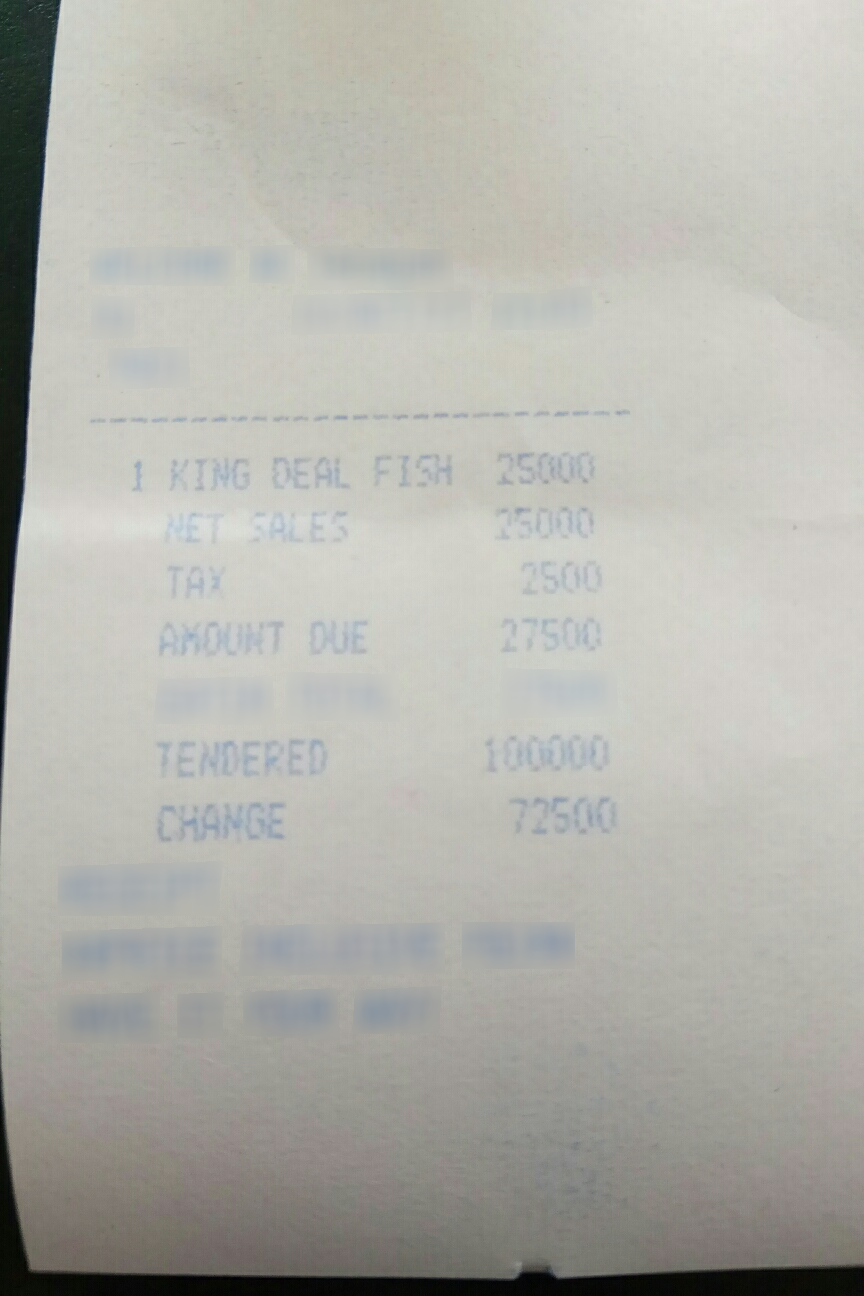
Extraction:
receipt: line_items: name: KING DEAL FISH
price: 25000
qty: 1
subtotal: 25000
tax: 2500
total: 27500